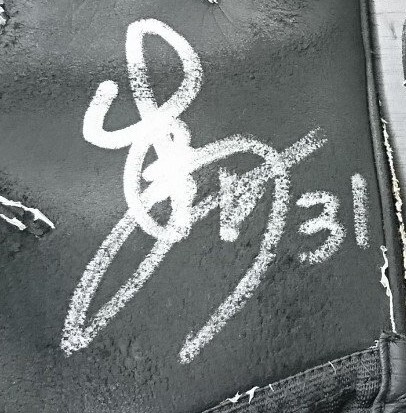
Signature of: keiki shimizu